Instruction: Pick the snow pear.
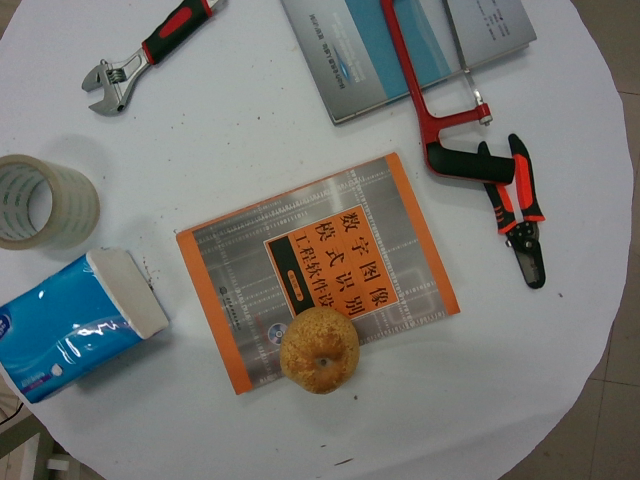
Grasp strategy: vertical